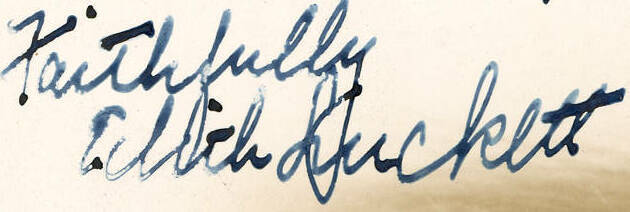
Signature of: edith luckett davis